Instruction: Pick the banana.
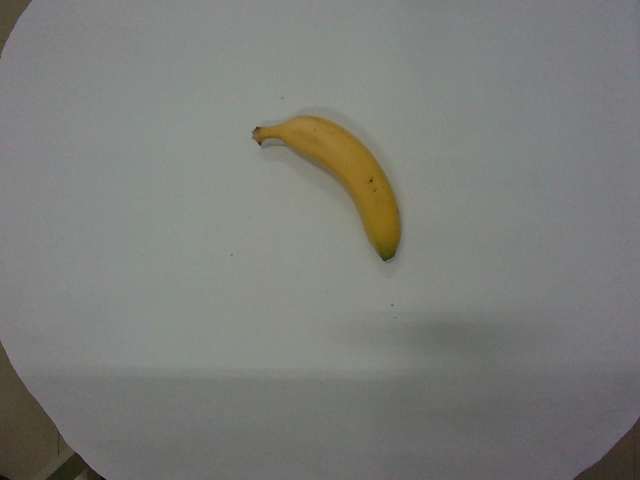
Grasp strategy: vertical